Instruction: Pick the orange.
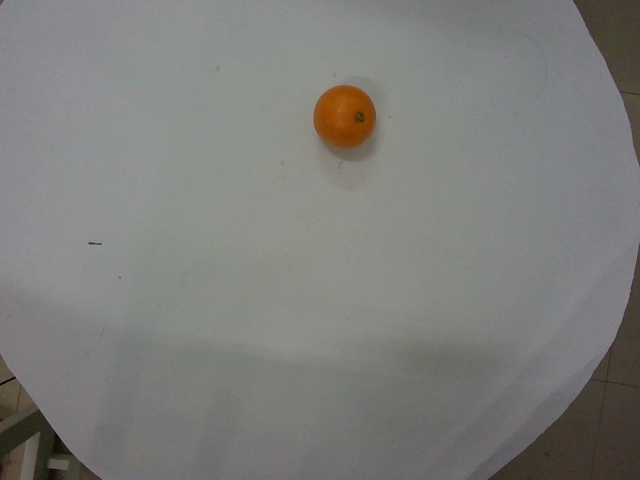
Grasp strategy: vertical